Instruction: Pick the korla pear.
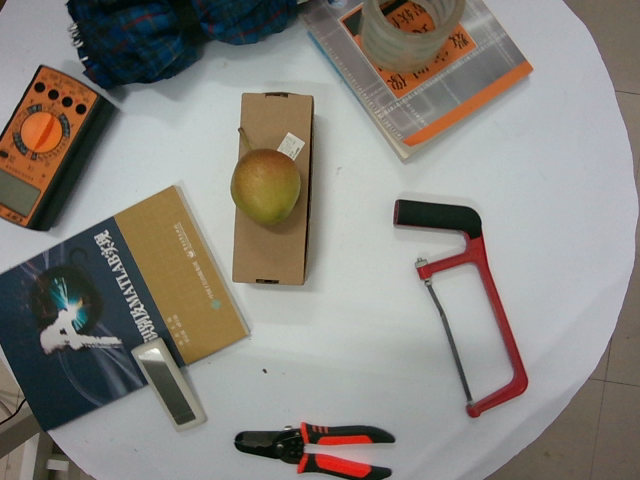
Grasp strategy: vertical